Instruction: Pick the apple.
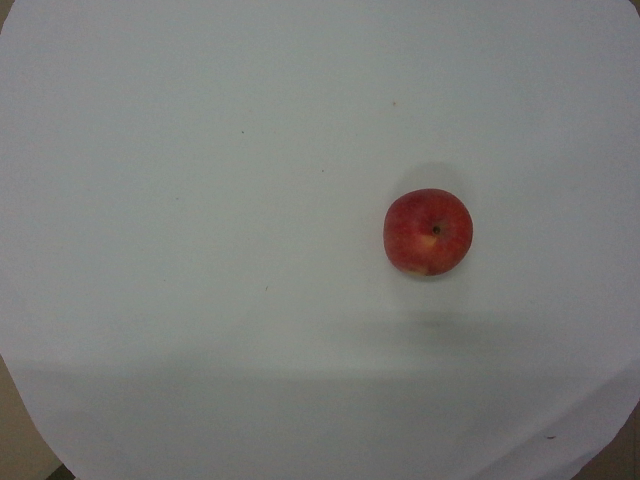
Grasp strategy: vertical